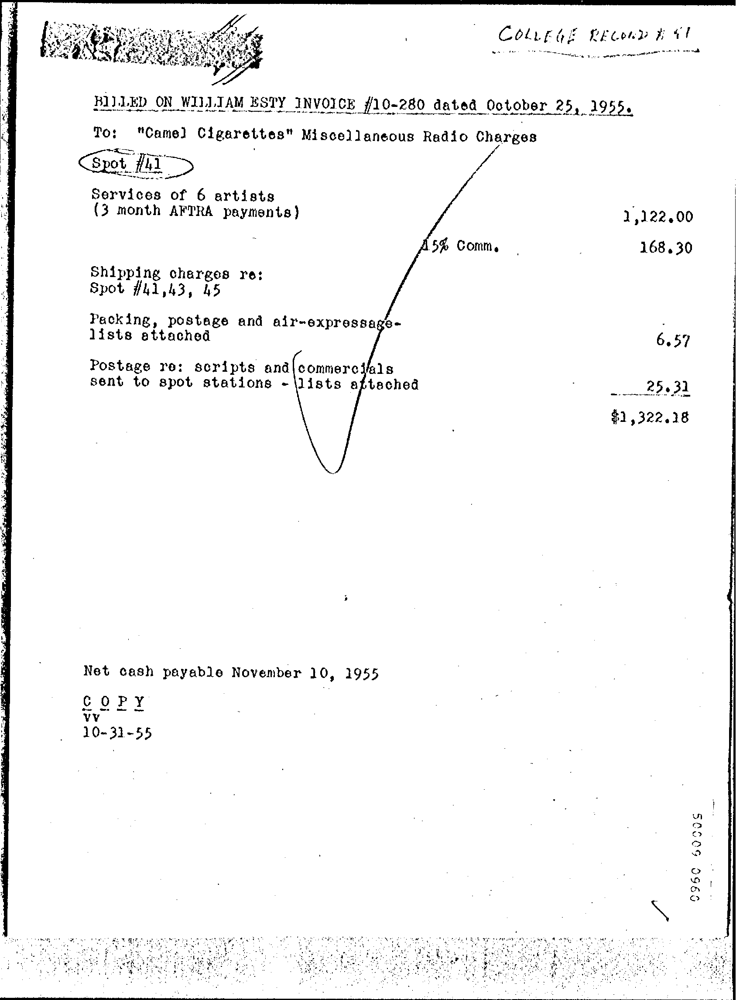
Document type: Invoice